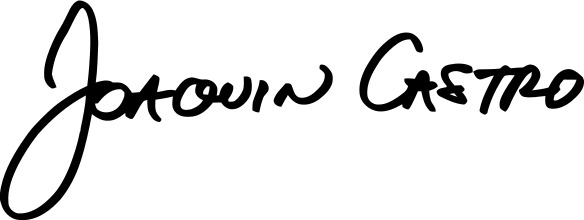
Signature of: joaquín castro